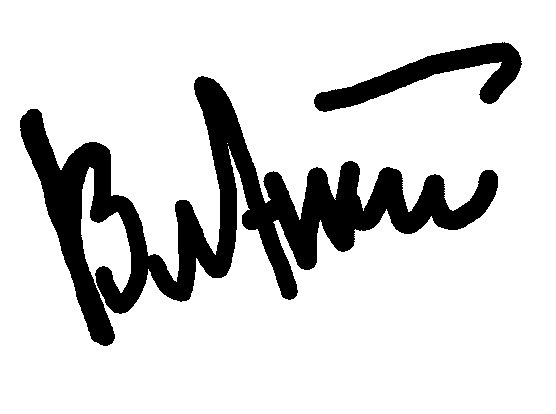
Signature of: vladimir etush